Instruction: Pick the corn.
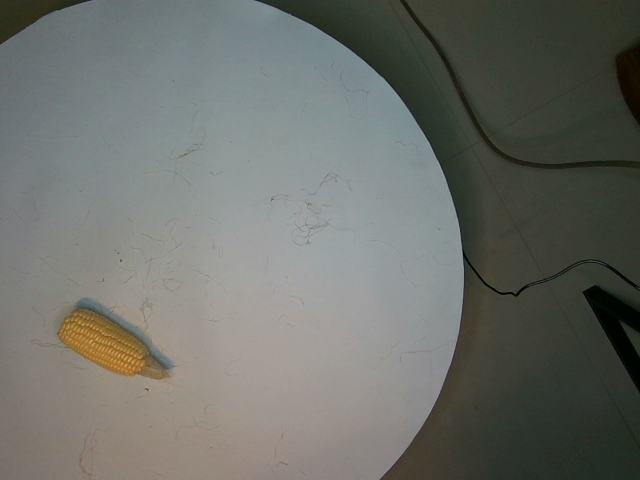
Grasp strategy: vertical